Question: What is the address or location of the property listed in the document?
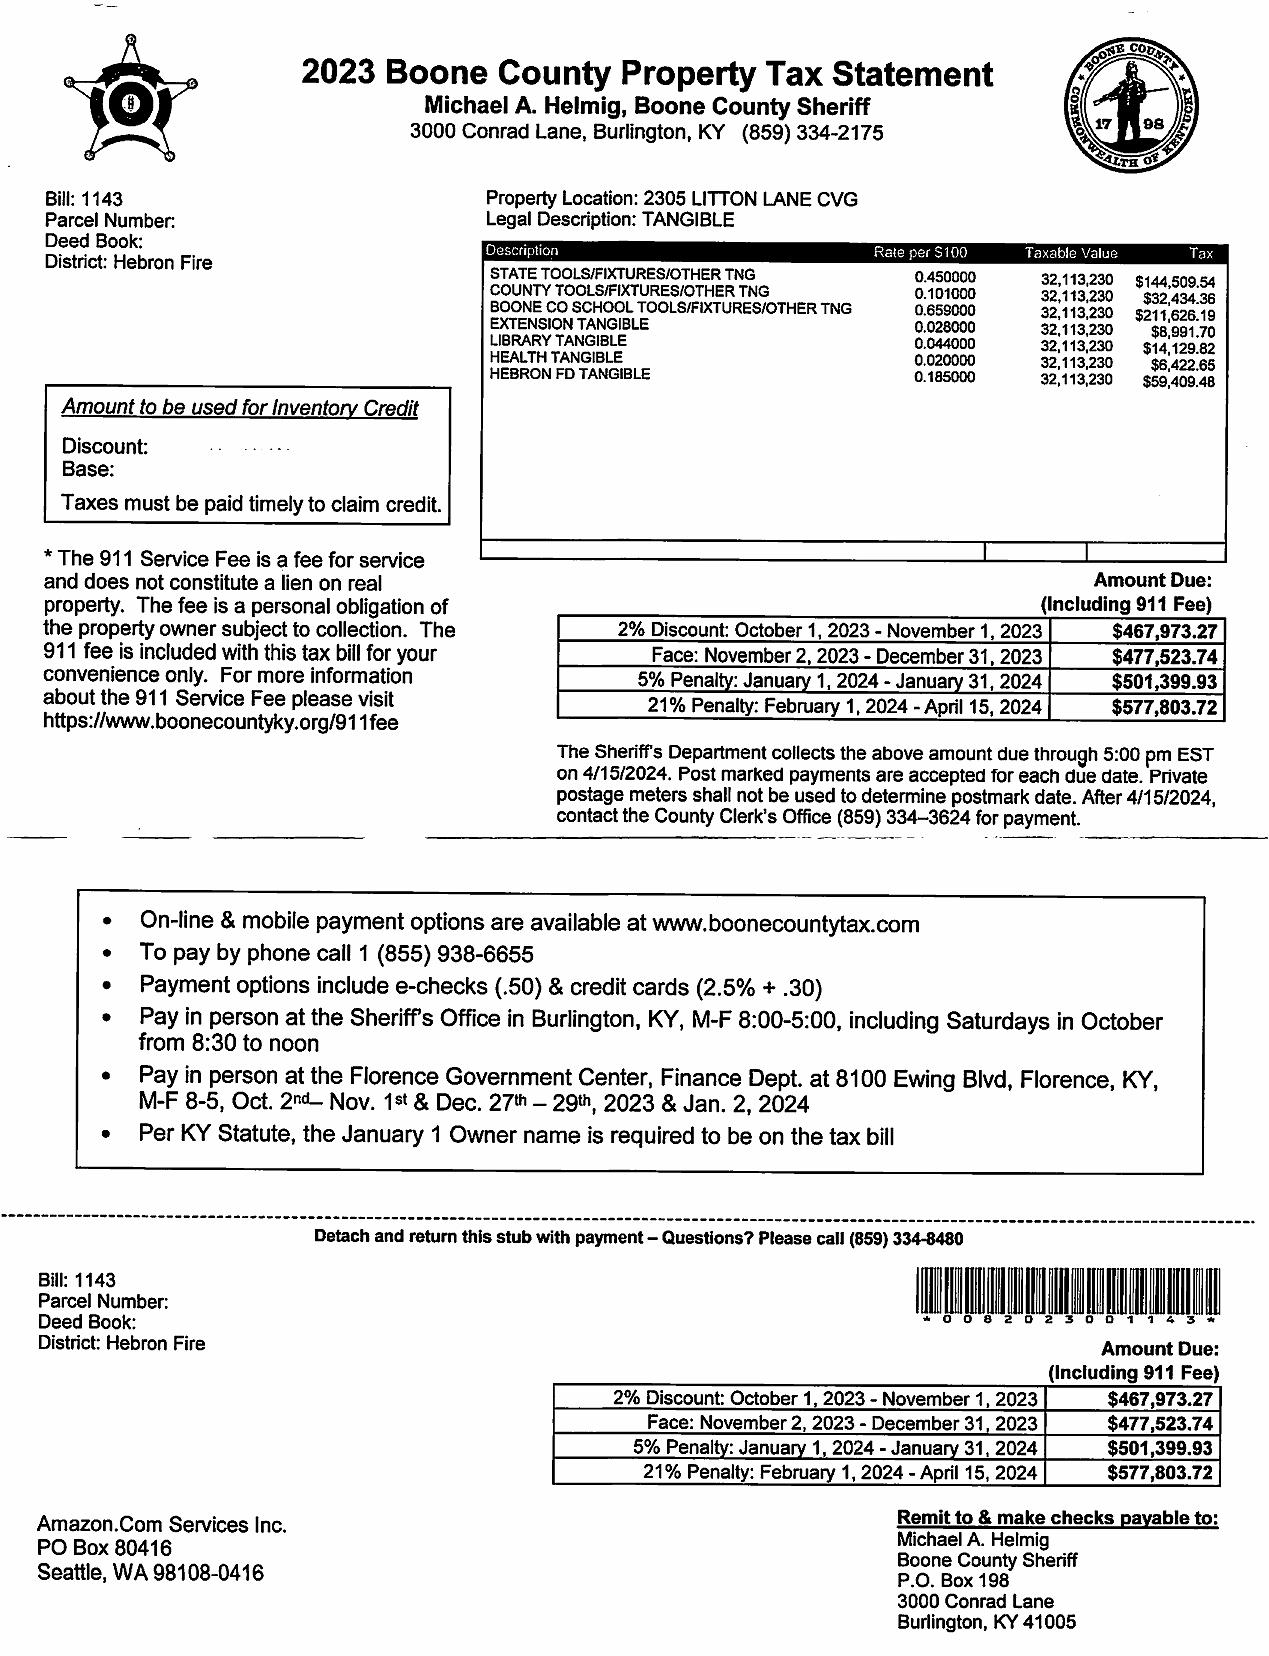
Answer: "2305 LITTON LANE CVG"